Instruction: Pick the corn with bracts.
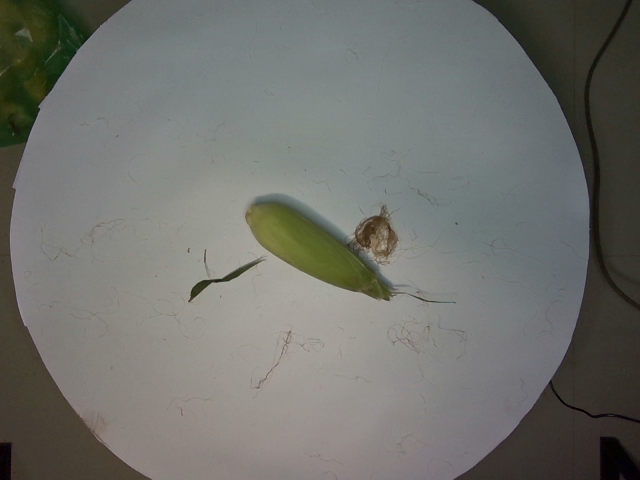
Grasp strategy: vertical